Question: What is the potential diagnosis?
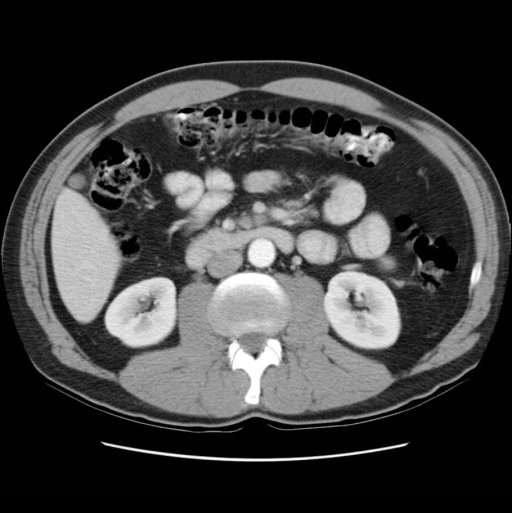
Answer: The possible diagnosis includes 1.  Thrombus of SMA
2.  Mild focal pancreatitis
3.  Small perforation of medial 2nd portion of duodenum.